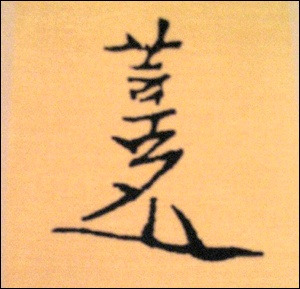
Signature of: taejong of joseon